Question: What do the imaging results show?
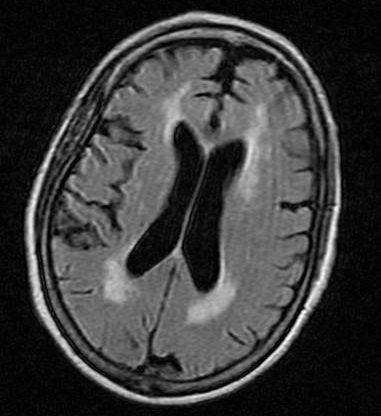
Answer: The imaging shows •  MRI Brain:
"There is mild, age-appropriate volume loss. There is periventricular and deep white matter symmetric signal abnormality. There is no intracranial hemorrhage, mass, or mass effect. The brain parenchyma, CSF-containing spaces, posterior fossa, limited views of the internal auditory canals and orbits, overlying skull, and soft tissues are unremarkable."

•  MRA Head w/o contrast:
"The circle of Willis is intact. There is no evidence of aneurysm. There is no evidence of vessel occlusion." There is a symmetrical abnormal hyperintensity in the deep white matter around both lateral ventricles.  This is consistent with Leukoaraiosis..